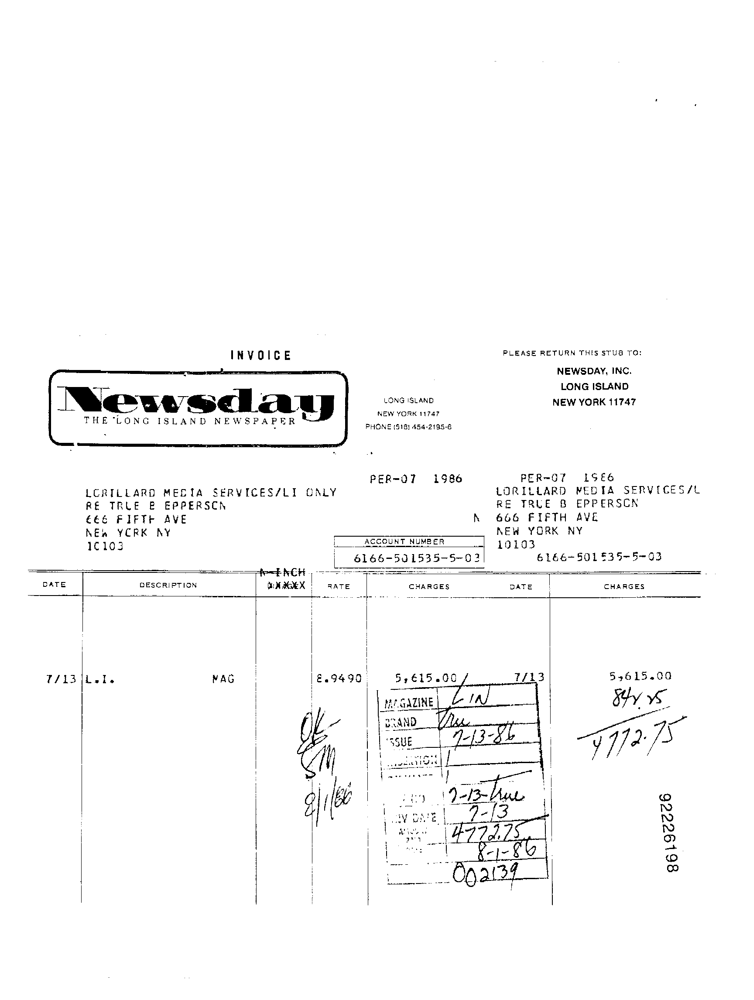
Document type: Invoice